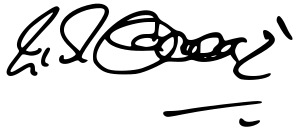
Signature of: raj babbar